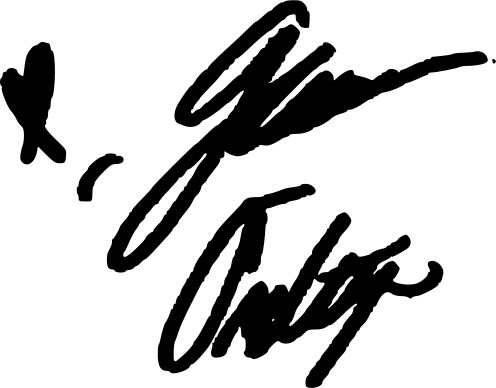
Signature of: jenna ortega